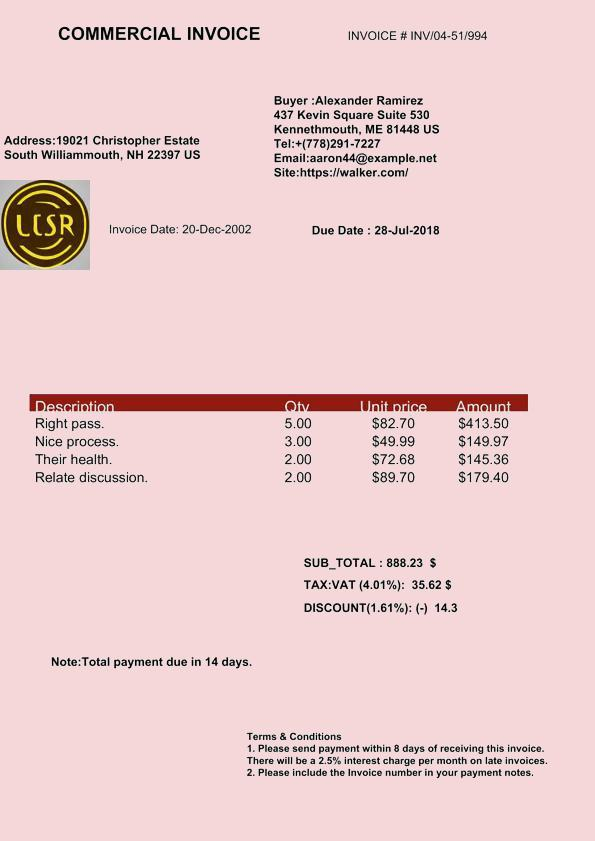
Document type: Invoice